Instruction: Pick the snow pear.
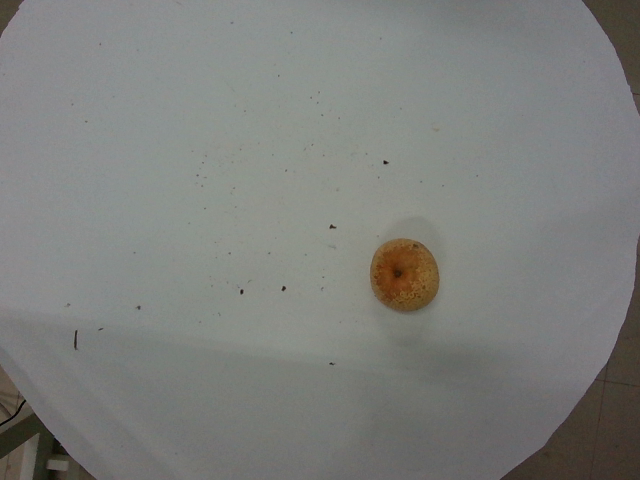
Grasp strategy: vertical